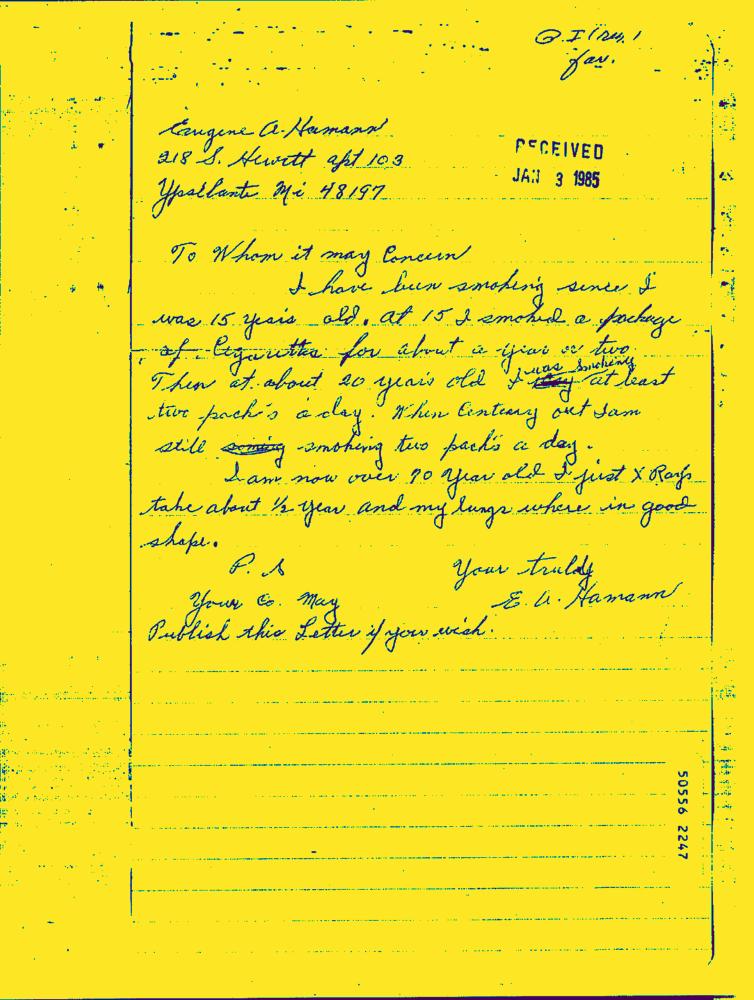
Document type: Hand-Written